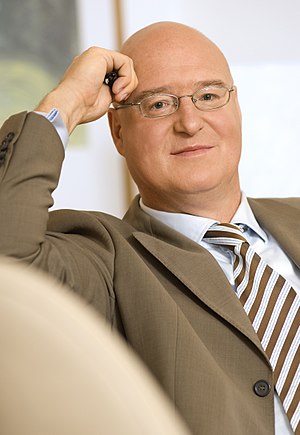
English: Leadership &amp; Management Expert, Author